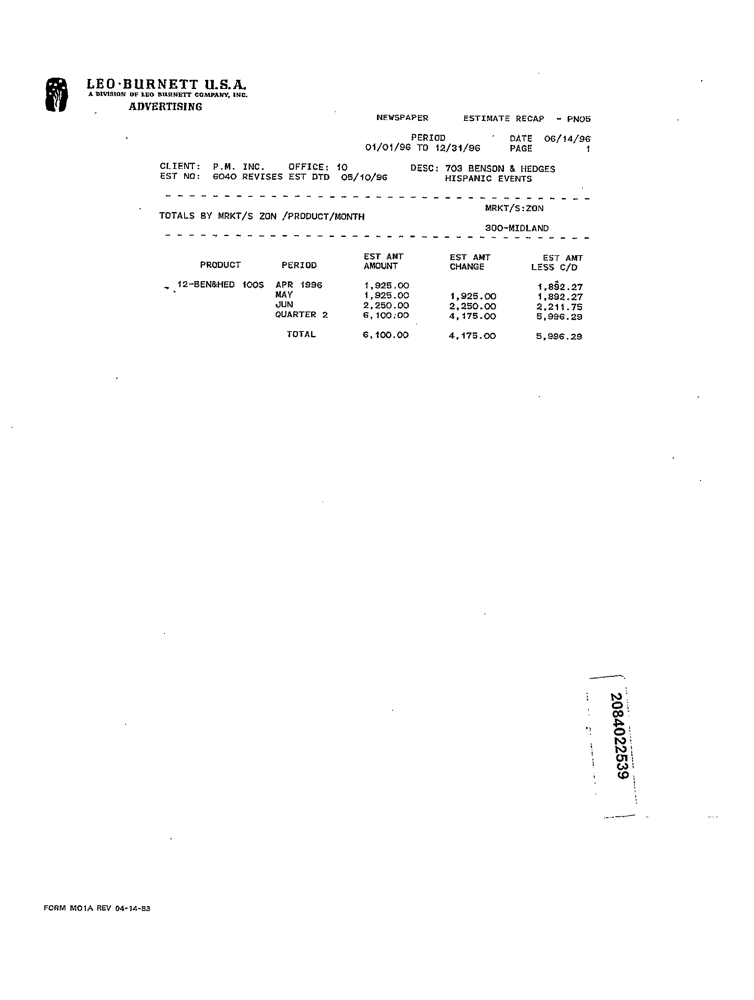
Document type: Invoice